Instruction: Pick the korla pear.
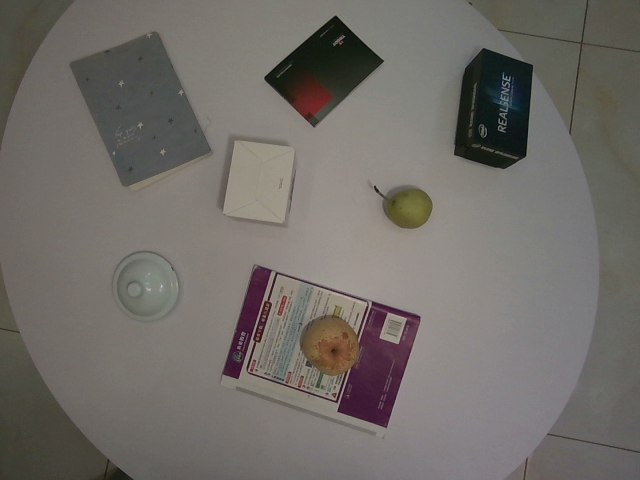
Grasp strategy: vertical